Question: How does the patient history play a role?
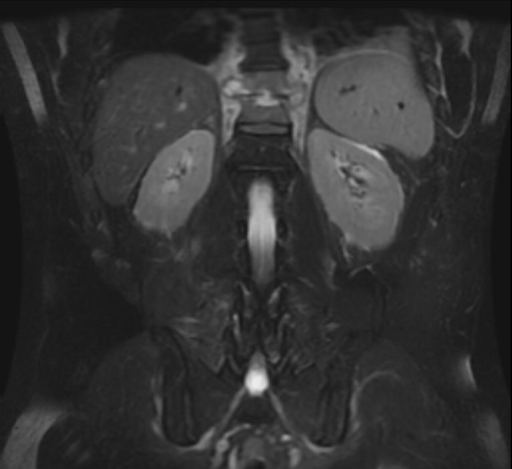
Answer: The patient's history of 52 y/o AA male recently deployed soldier who was medically evacuated due to chronic back pain that interfered with his duties as a truckdriver.  While being evaluated stateside, his pain worsened  and he had  a lumbar puncture which revealed signs consistent with a potential infection.  An MRI was then obtained for further evalutaion. is key in understanding the case.